Question: How is the property described in the document?
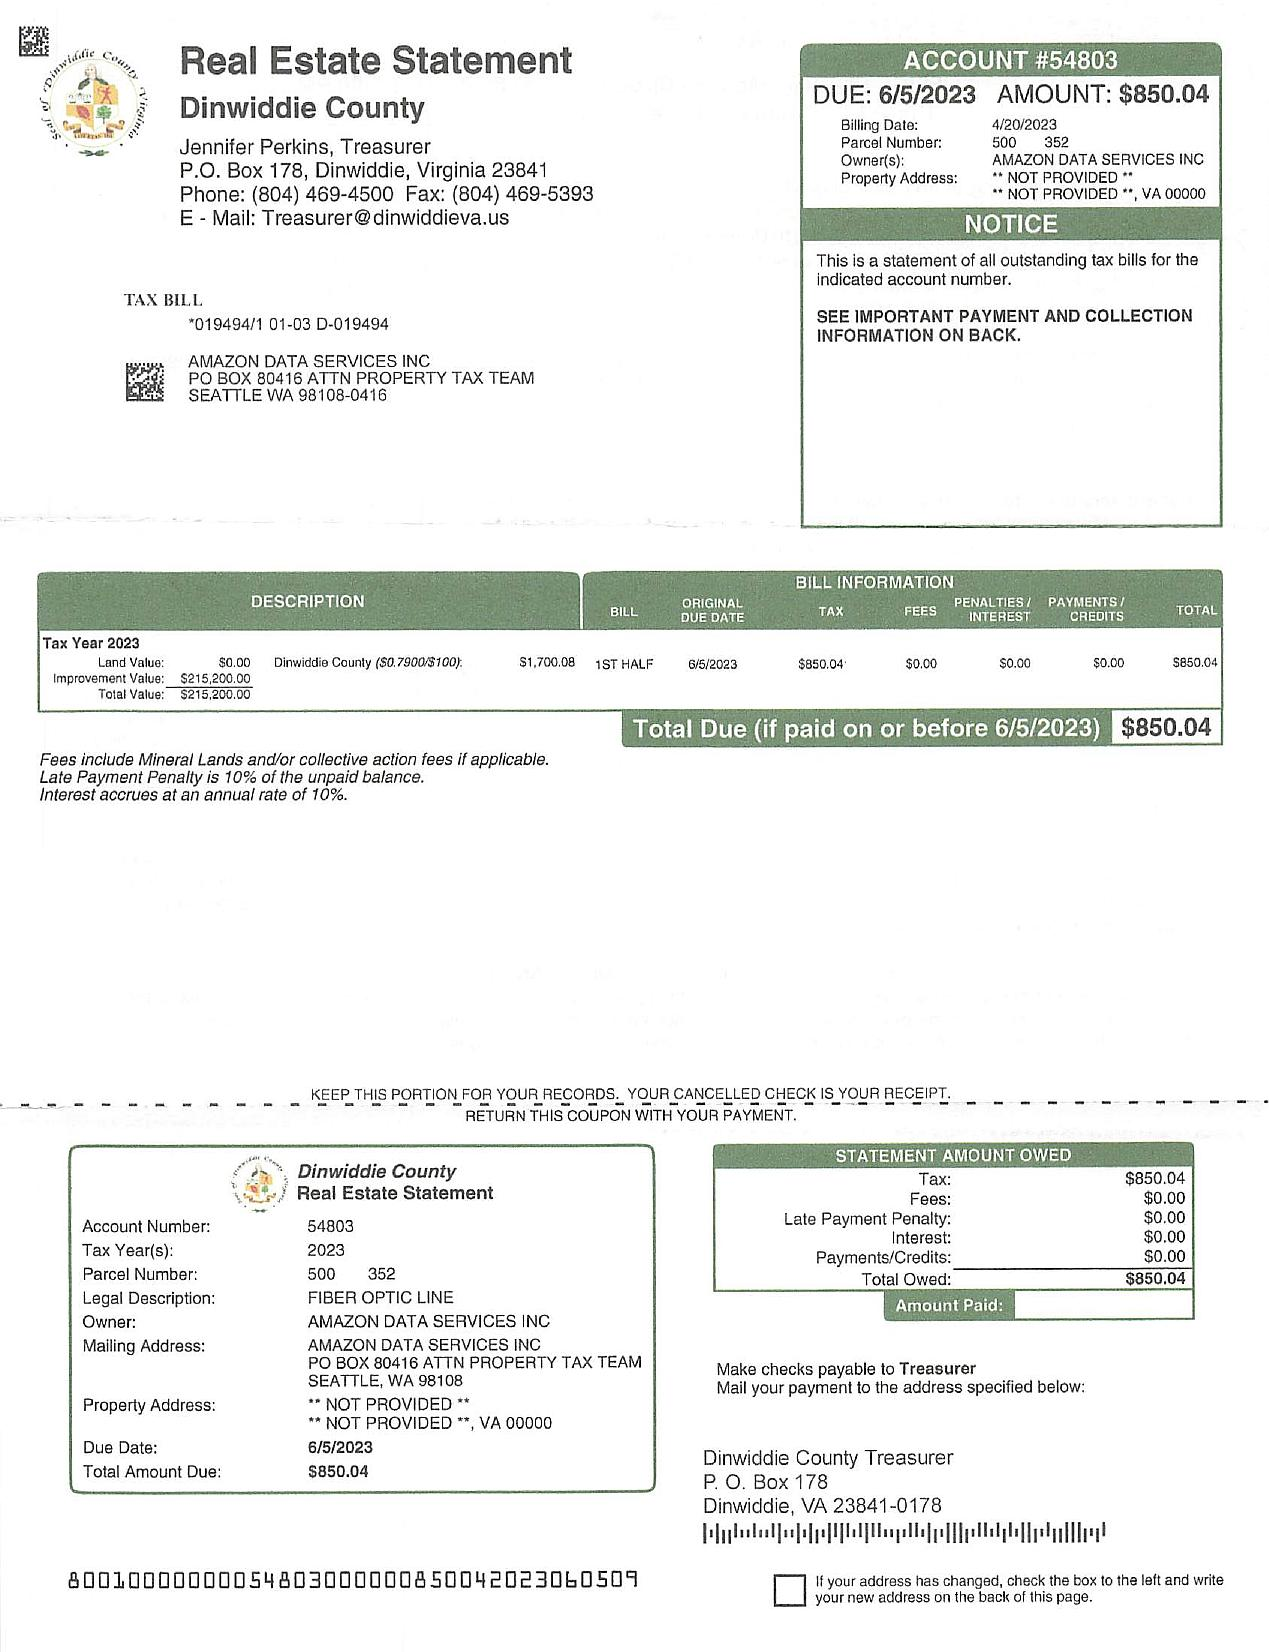
Answer: "FIBER OPTIC LINE"